Question: What is the address or location of the property listed in the document?
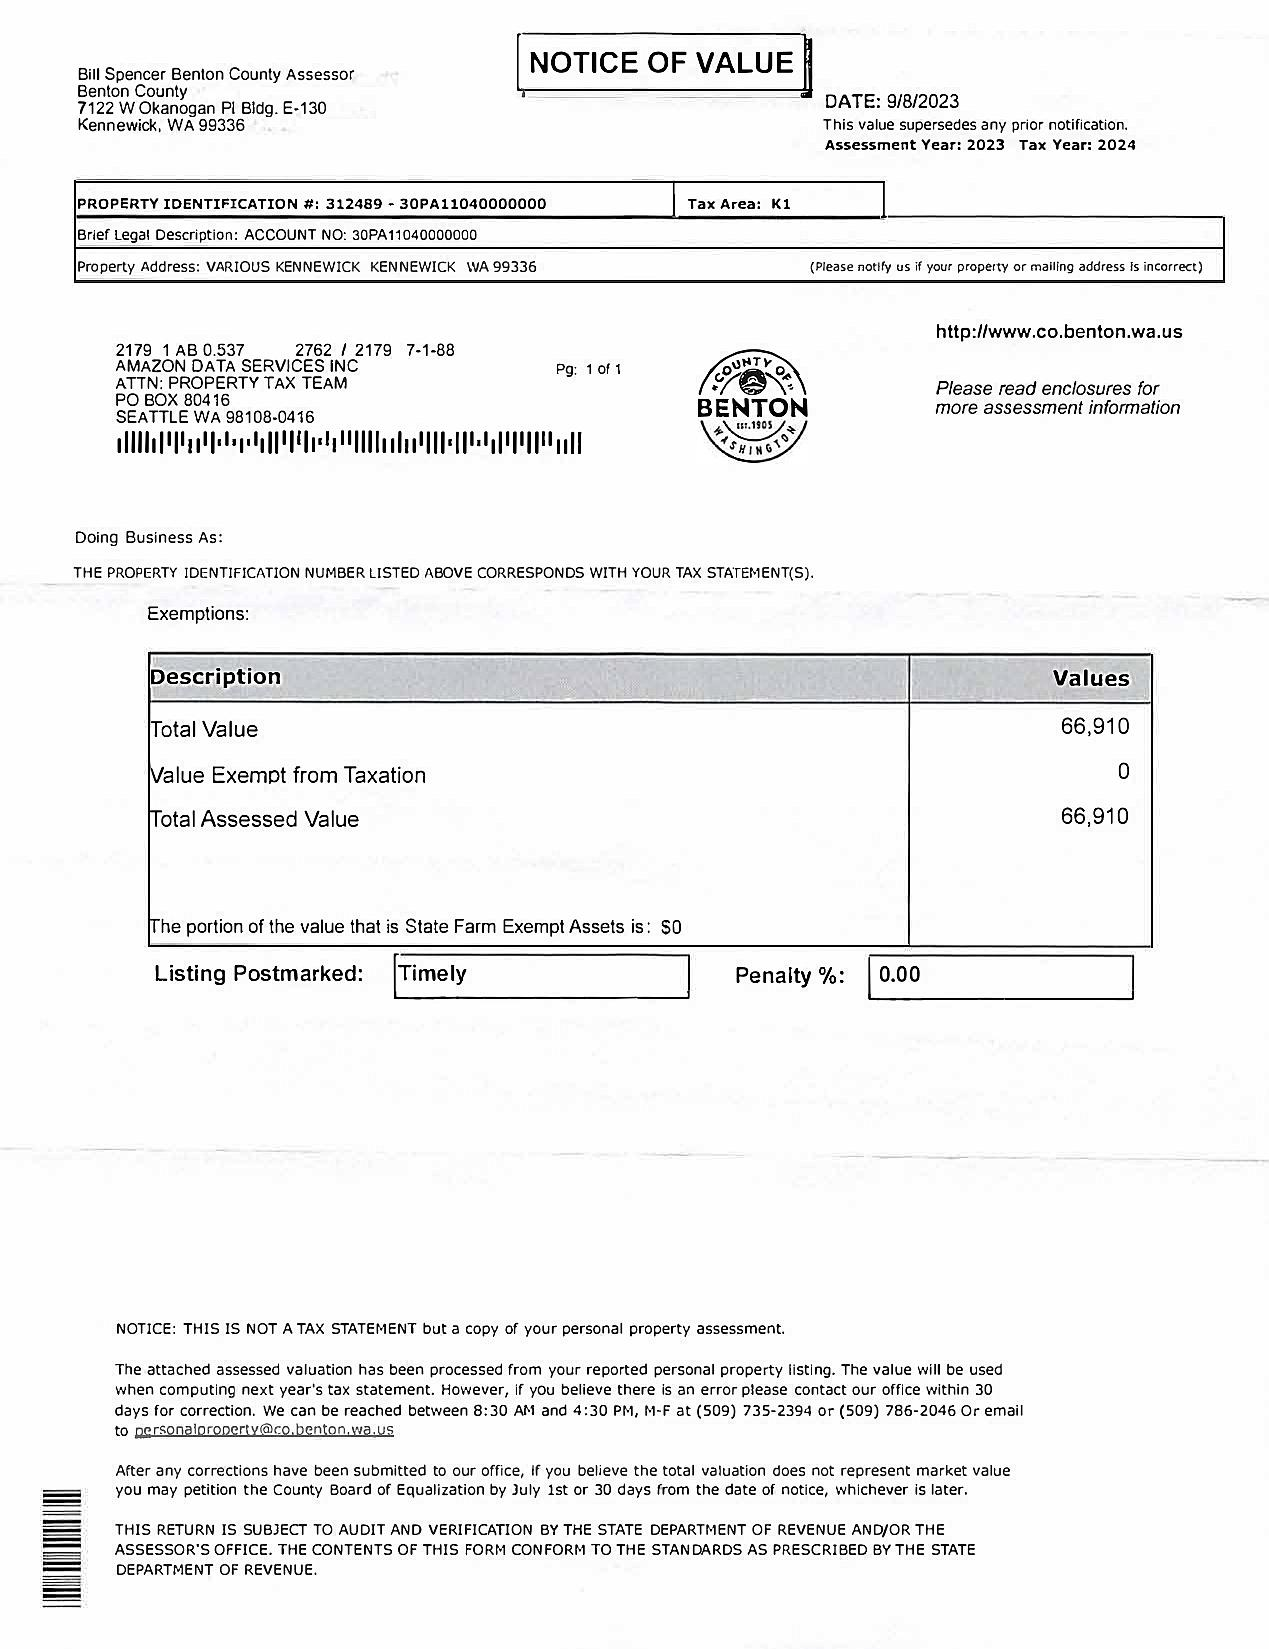
Answer: "VARIOUS KENNEWICK KENNEWICK WA 99336"